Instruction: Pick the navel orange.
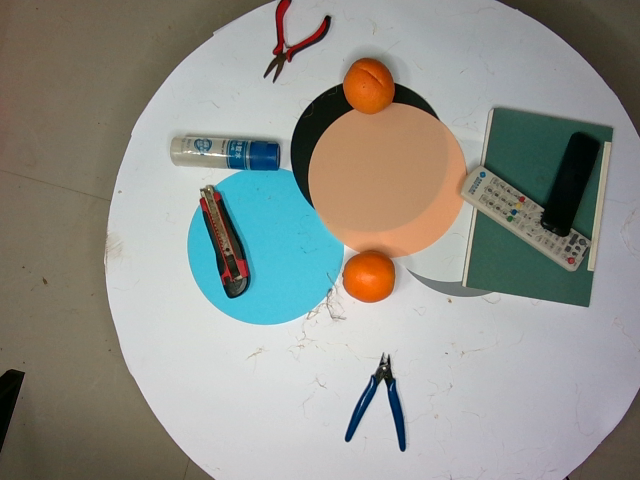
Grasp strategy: vertical